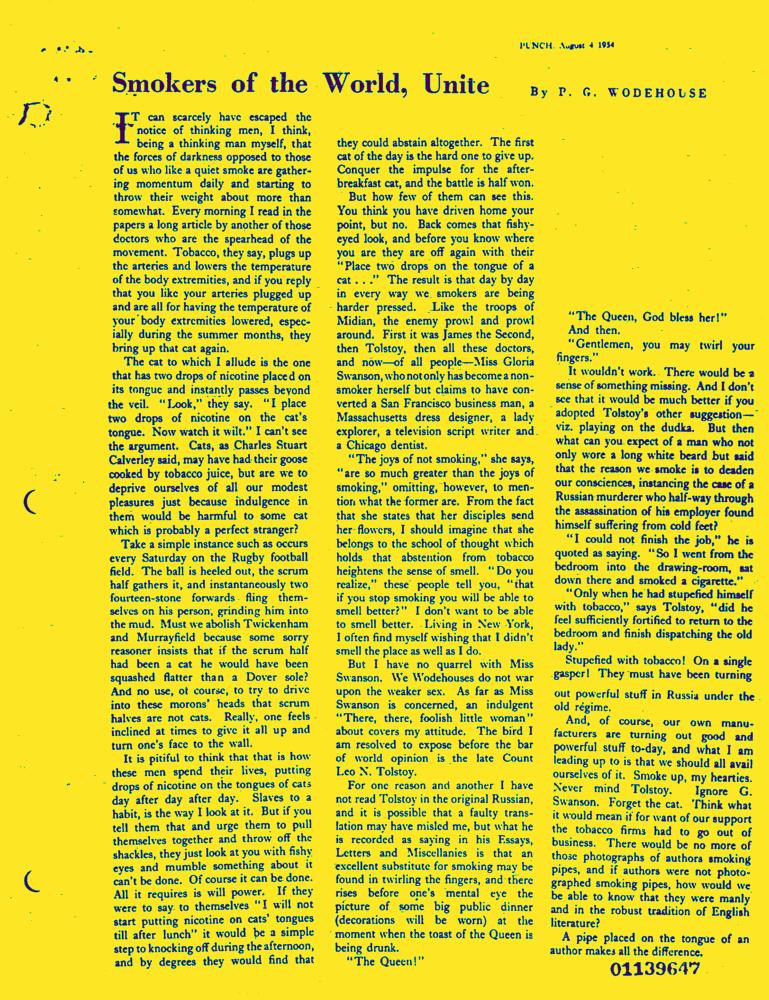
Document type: News-Article